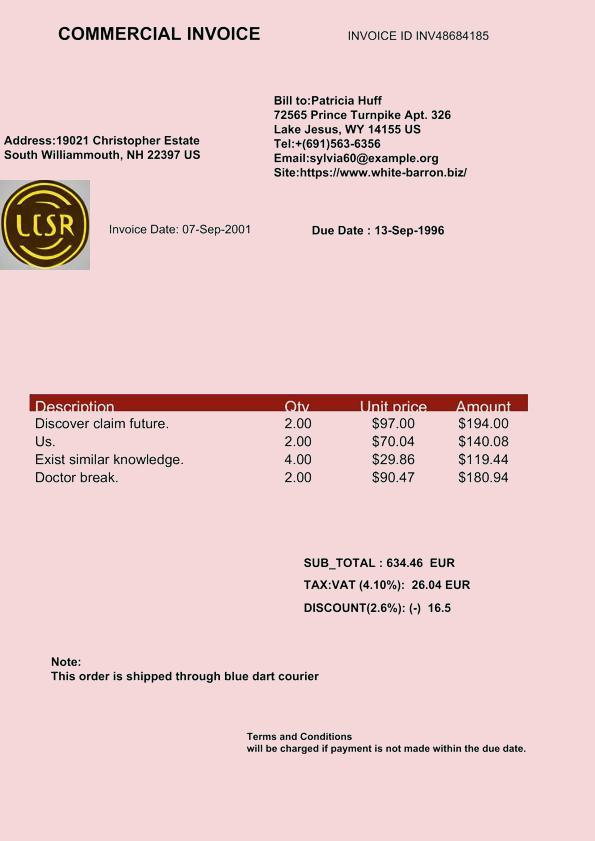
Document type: Invoice